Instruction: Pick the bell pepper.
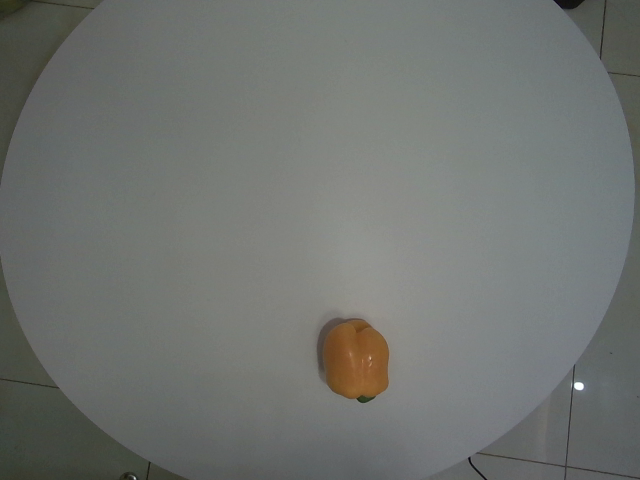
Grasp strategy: vertical